Question: How does the patient history play a role?
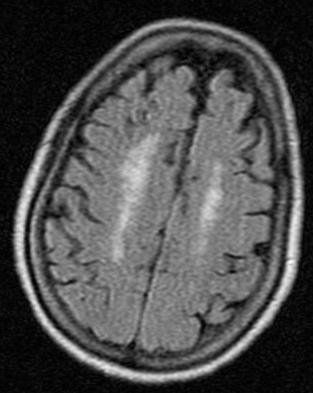
Answer: The patient's history of 69 y/o woman with hypertension presents to inpatient service with "left-sided weakness." Yesterday morning she noted that she began dragging her left side. A few hours later the weakness was more obvious and involved her left hand. She had a CT scan that was nonspecifically abnormal because of "cerebral atrophy", but no stroke was seen. She was admitted with a provisional diagnosis of stroke vs. transient ischemic attack.

Her right side was not involved. There was no visual loss. There was no facial weakness. She noted that left sided sensations were diminished as compared to the right. She denied a history of strokes.

Since that time, she has regained strength in her left leg, however today she noticed a slight slurring of her speech and was unable to lift her arm off the bed.

PMH:
1. Hypertension
2. Hyperlipidemia
3. Asthma, mild intermittent
4. Depression
5. Allergic Rhinitis
6. Arthritis

MEDS:
1. ASA 81 mg qd
2. Zoloft 100 mg qd
3. Zetia 10 mg qd
4. Zocor 40 mg qd
5. Hyzaar 100/25 mg qd
6. Claritin 10 mg qd
7. Albuterol MDI PRN

Social Hx: denies use of tobacco and alcohol
Family Hx: unknown is key in understanding the case.